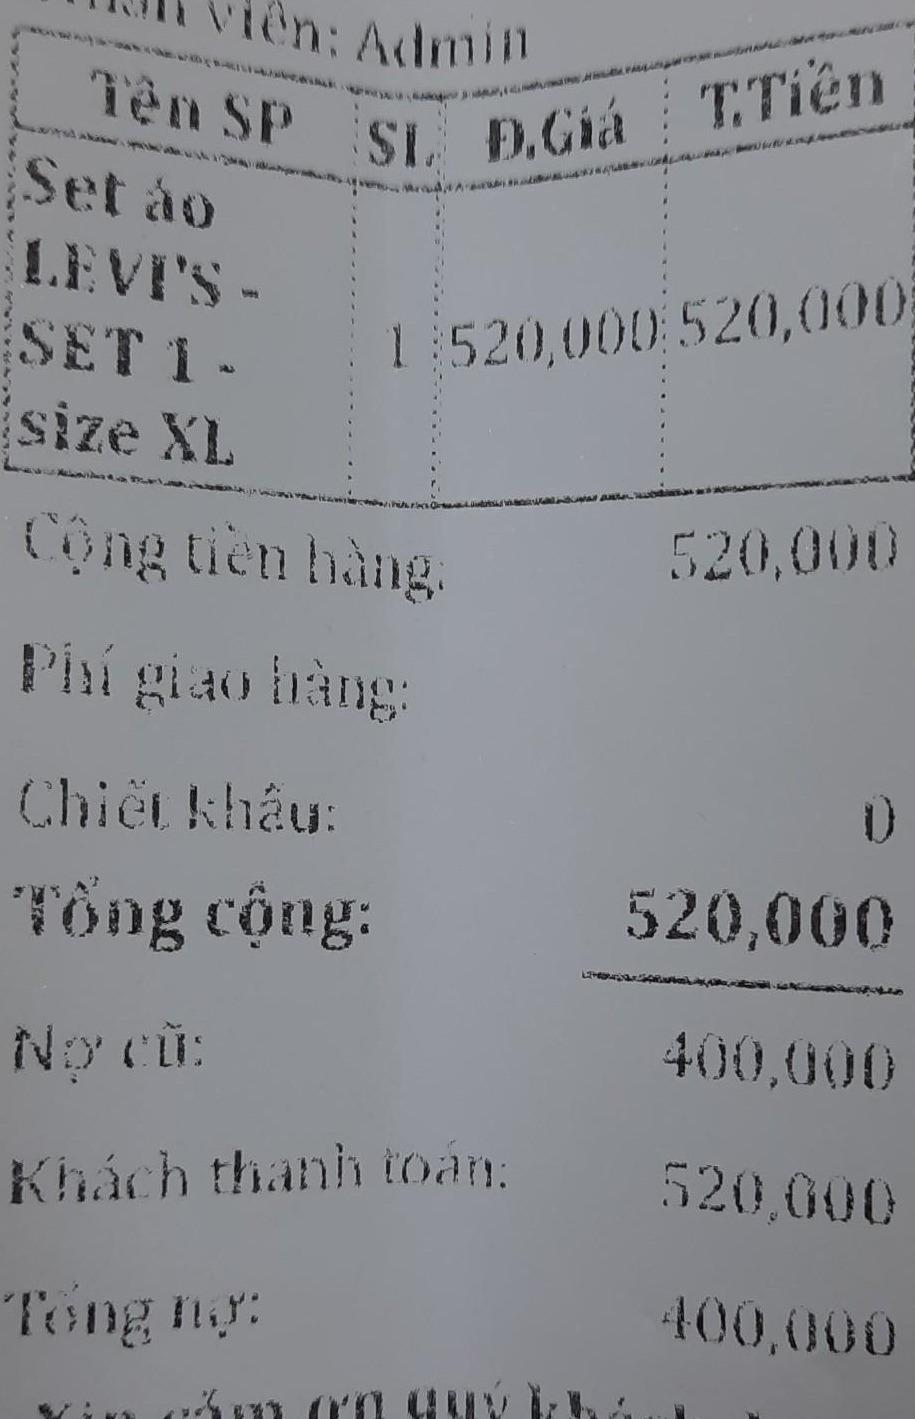
Nhân viên: Admin
<table>
<tr>
<th>Tên SP</th>
<th>SL</th>
<th>Đ.Giá</th>
<th>T.Tiền</th>
</tr>
<tr>
<td>Set áo LEVI'S - SET 1 - size XL</td>
<td>1</td>
<td>520,000</td>
<td>520,000</td>
</tr>
</table>
Cộng tiền hàng: 520,000
Phí giao hàng:
Chiết khấu: 0
Tổng cộng: 520,000
Nợ cũ: 400,000
Khách thanh toán: 520,000
Tổng nợ: 400,000
Xin cảm ơn quý khách!